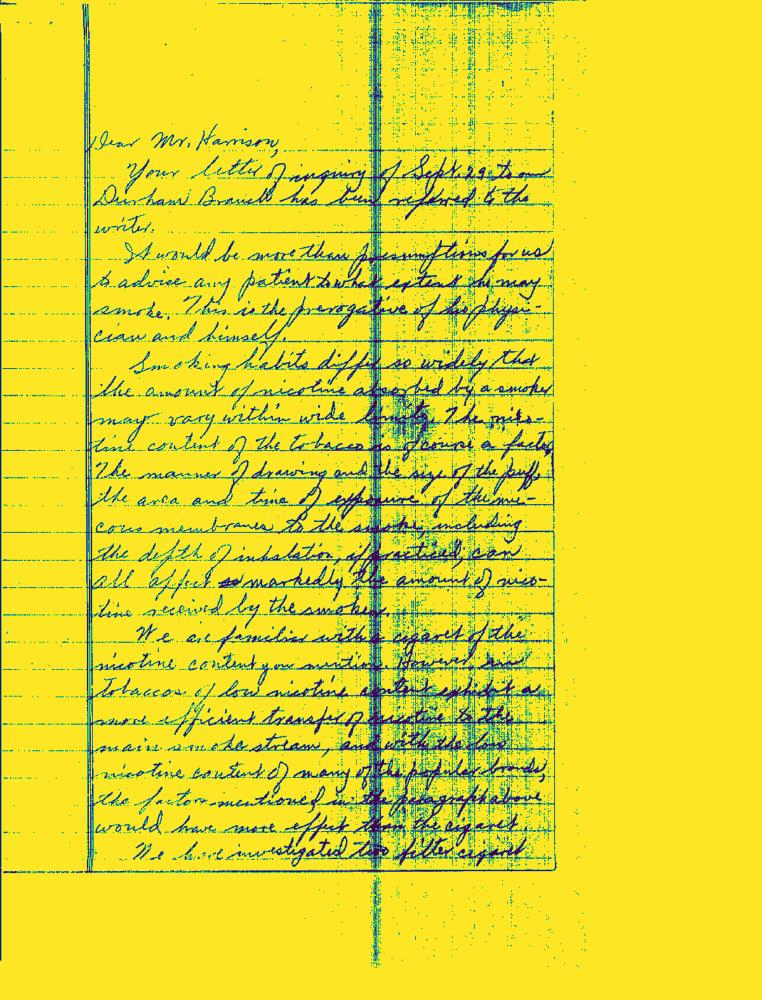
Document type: Letter-Doc